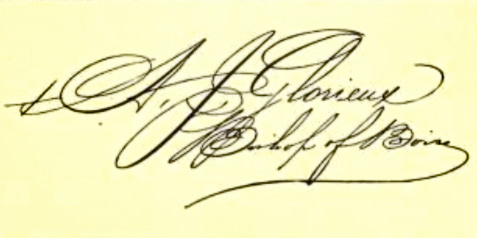
Signature of: alphonse joseph glorieux